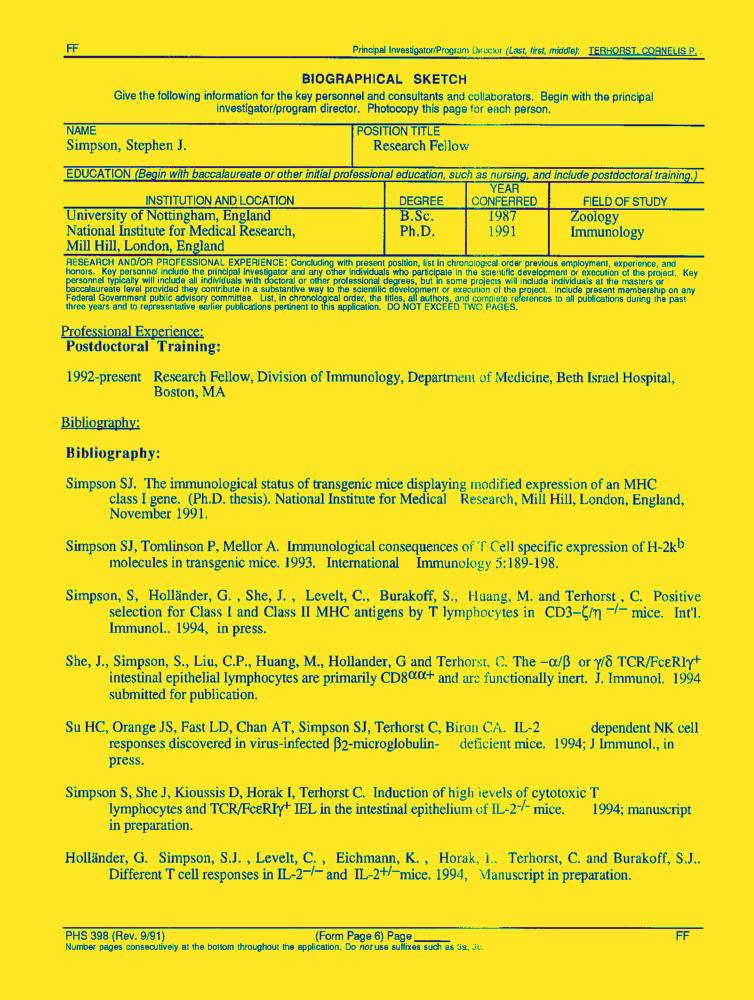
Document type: Resume-Doc